Question: What type of tax is indicated in the document, personal property or real estate?
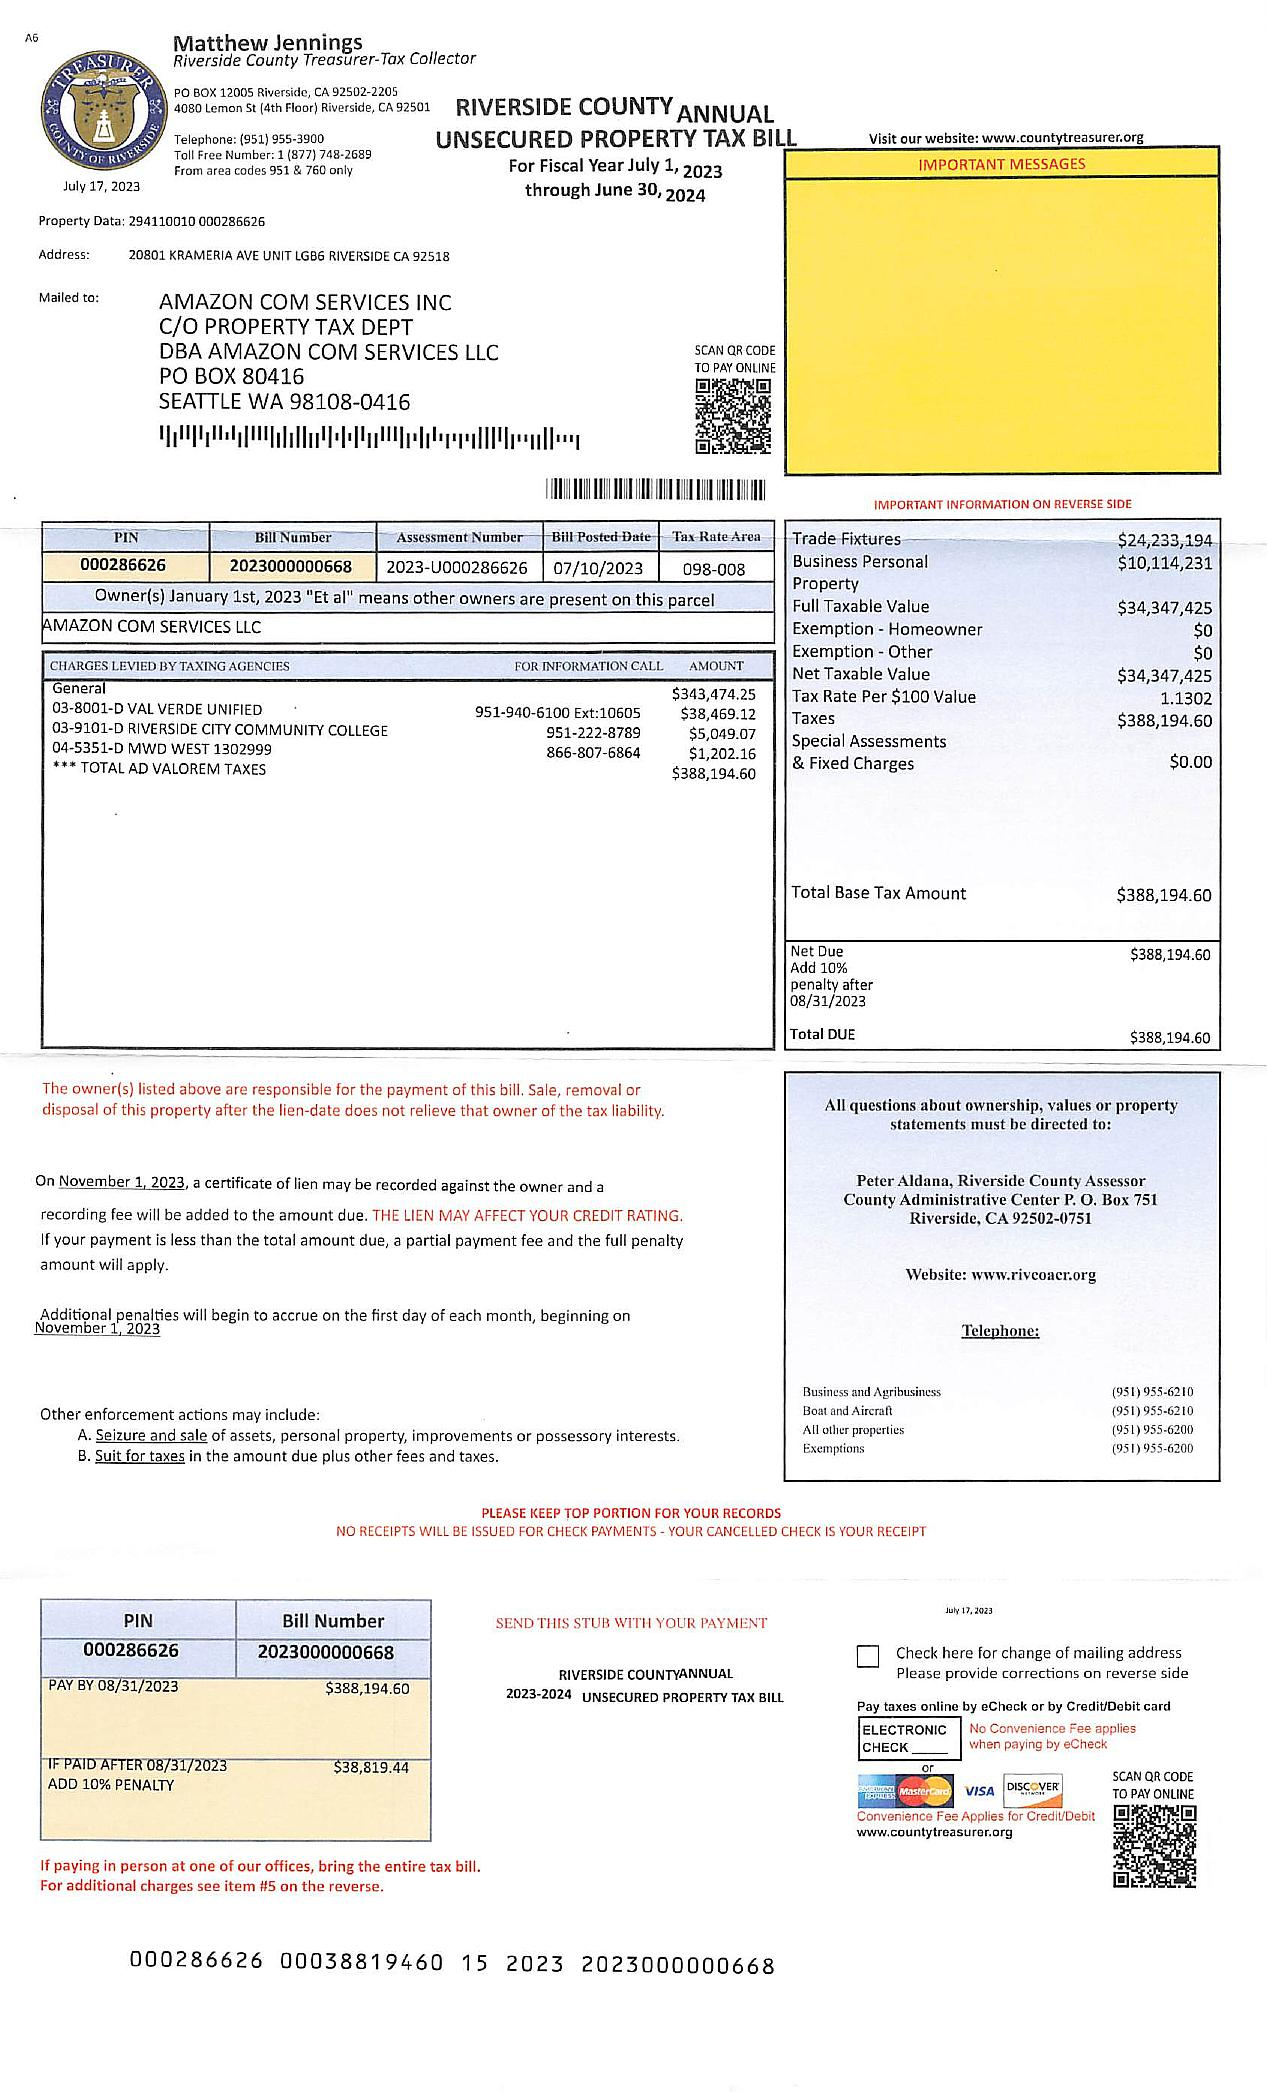
Answer: "Personal Property Tax"